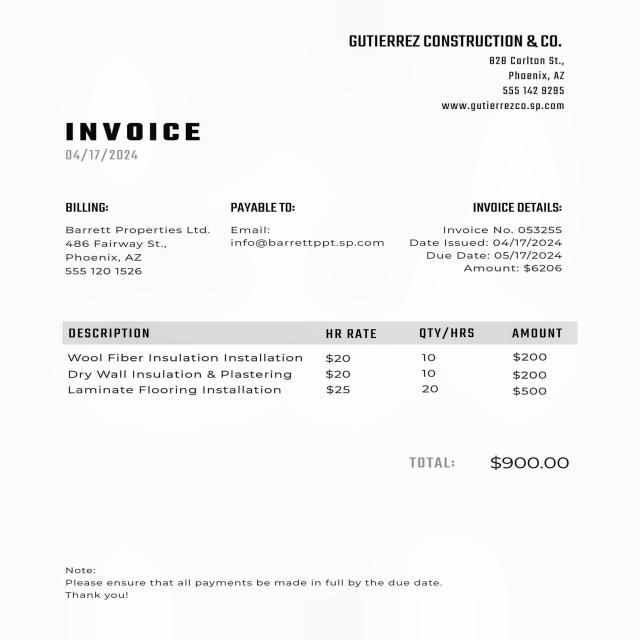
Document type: Invoice